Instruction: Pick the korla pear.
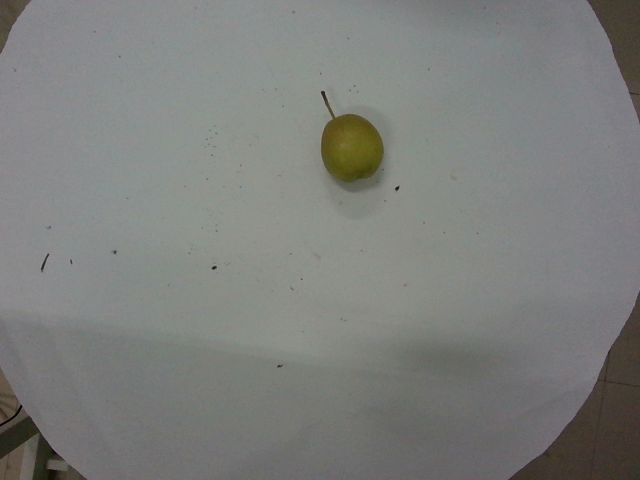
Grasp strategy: vertical